Identify and extract the amount in words, amount in numbers, payee name, cheque date, and bank name from the image.
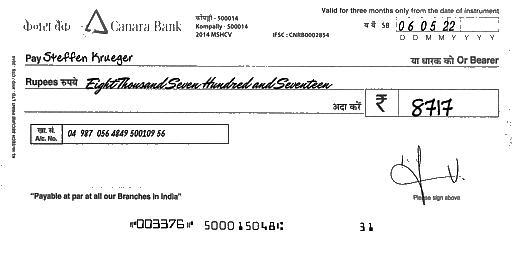
amt_in_words: Eight Thousand Seven Hundred and Seventeen
amt_in_figures: 8717
payee_name: Steffen Krueger
bank_name: Canara Bank
cheque_date: 06/05/22